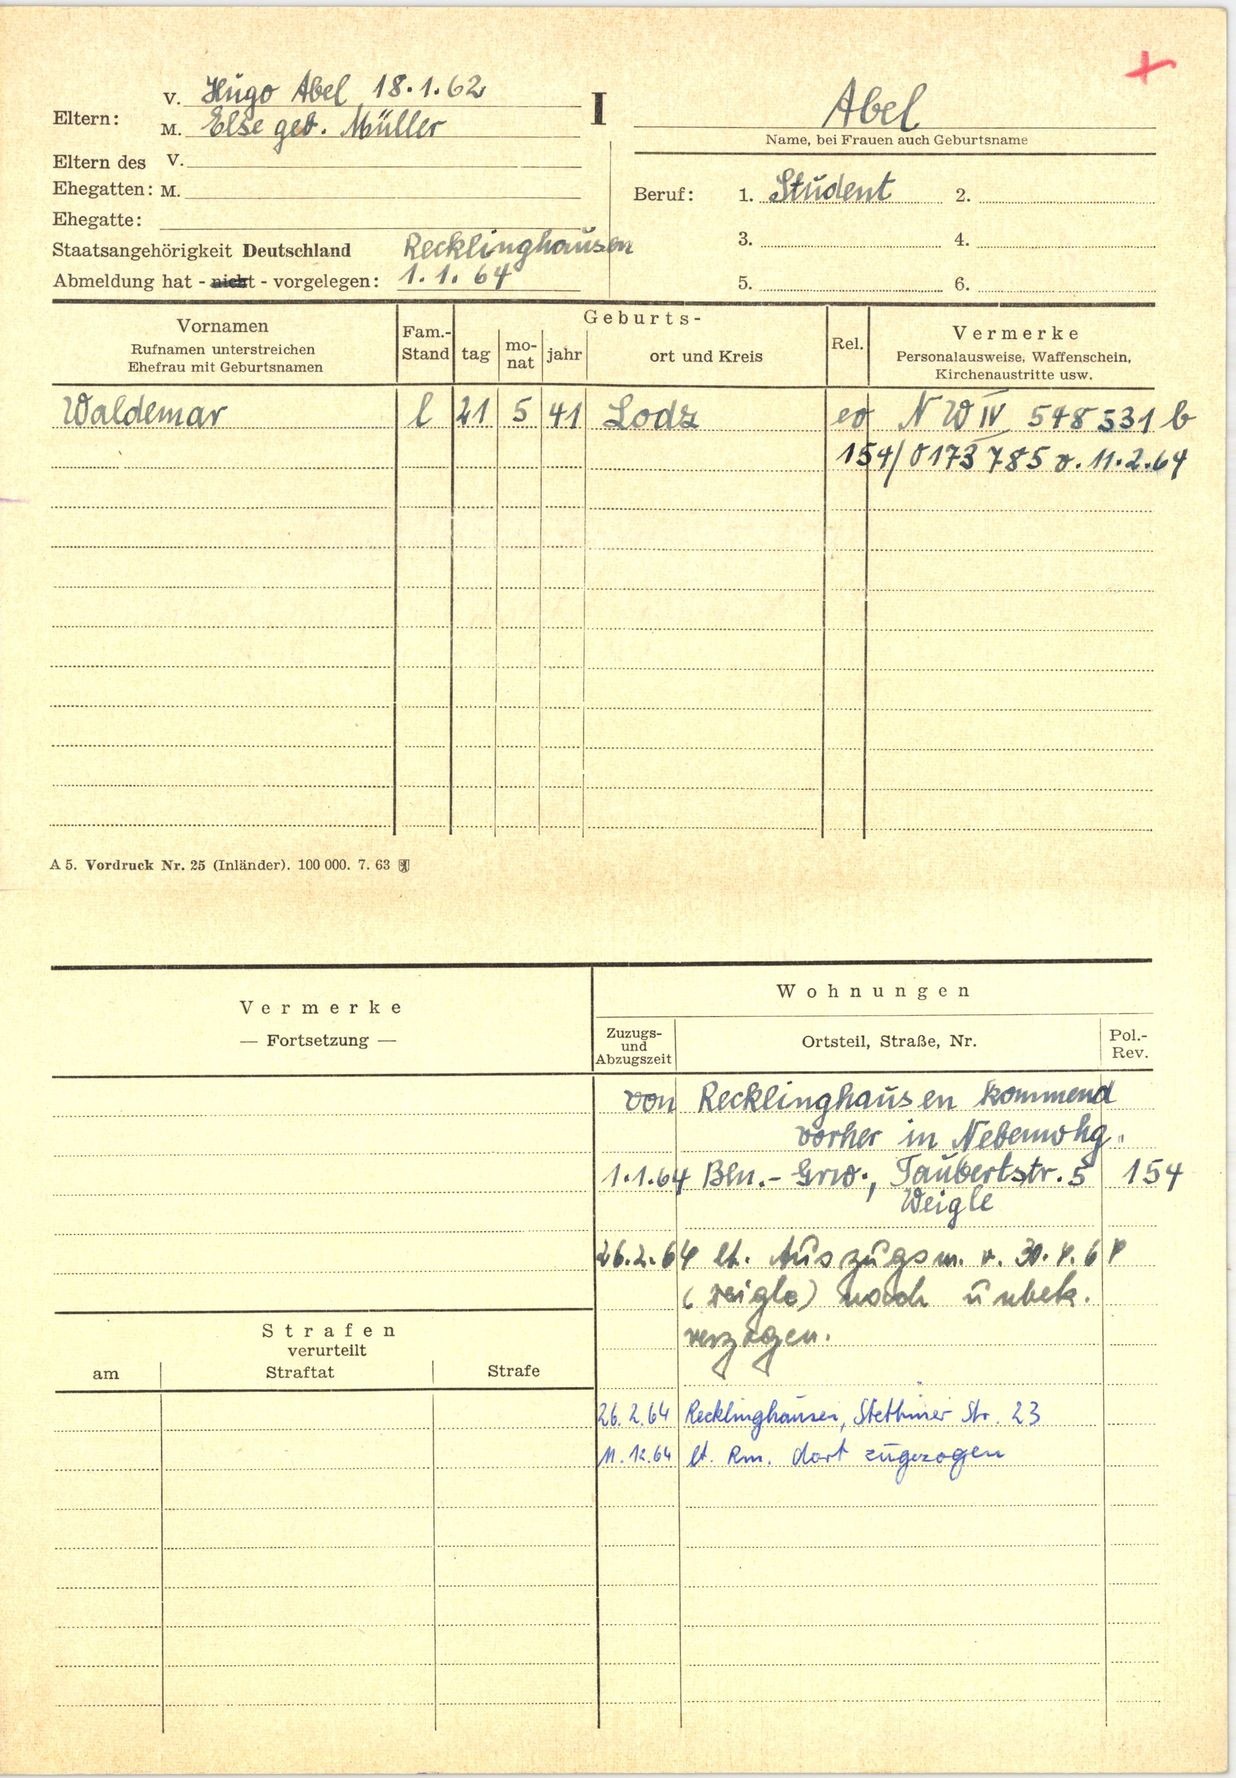
Abel